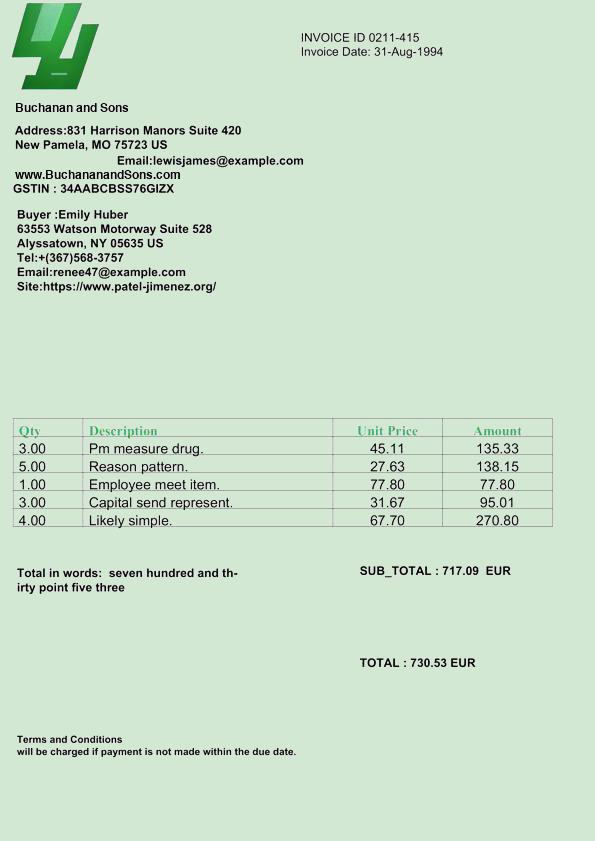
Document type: Invoice